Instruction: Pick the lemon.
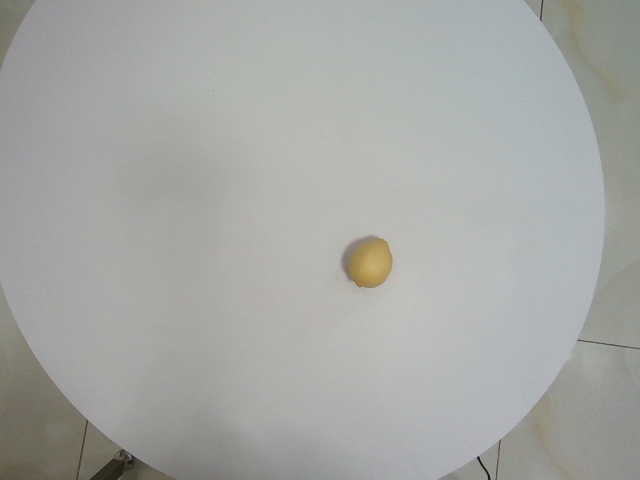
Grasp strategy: vertical